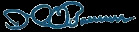
Signature of: david a bowers